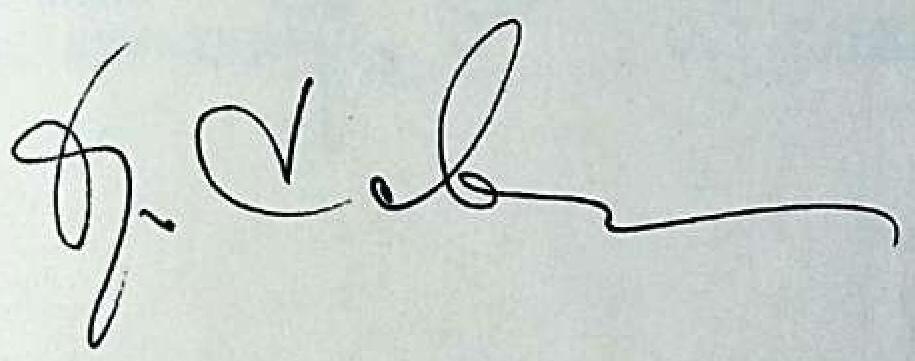
Signature of: orest savka